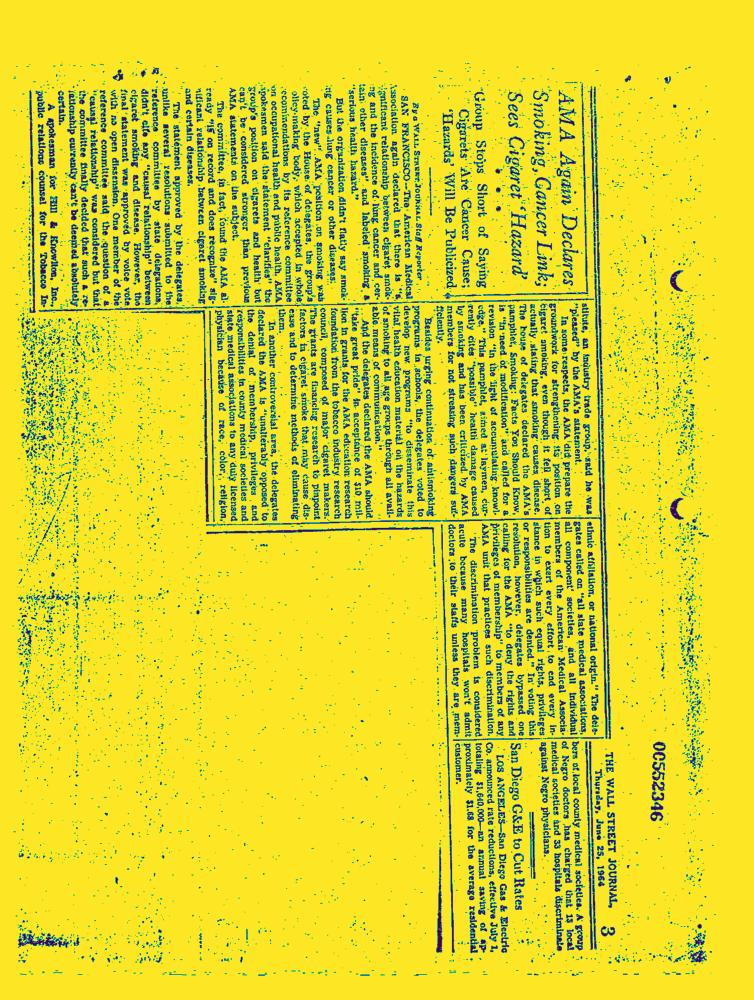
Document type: News-Article